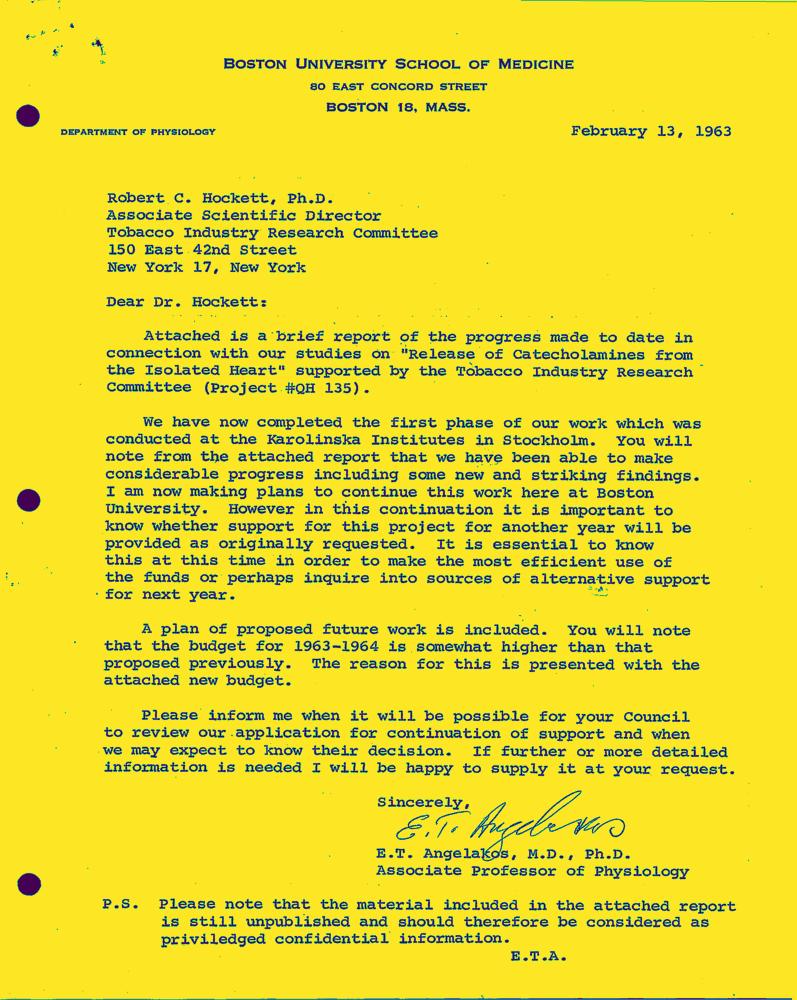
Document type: Letter-Doc